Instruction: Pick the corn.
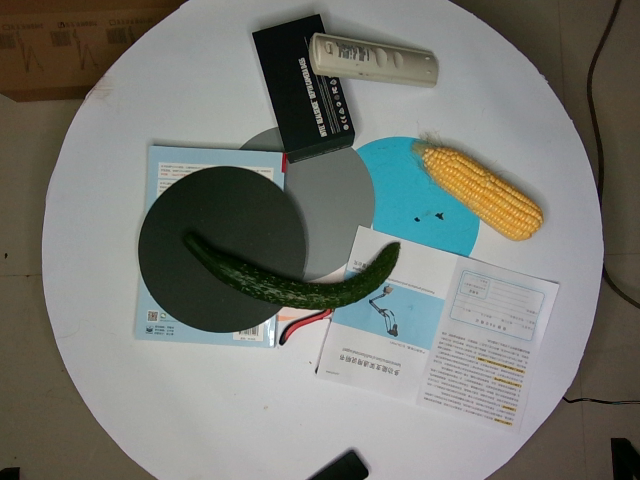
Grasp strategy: vertical